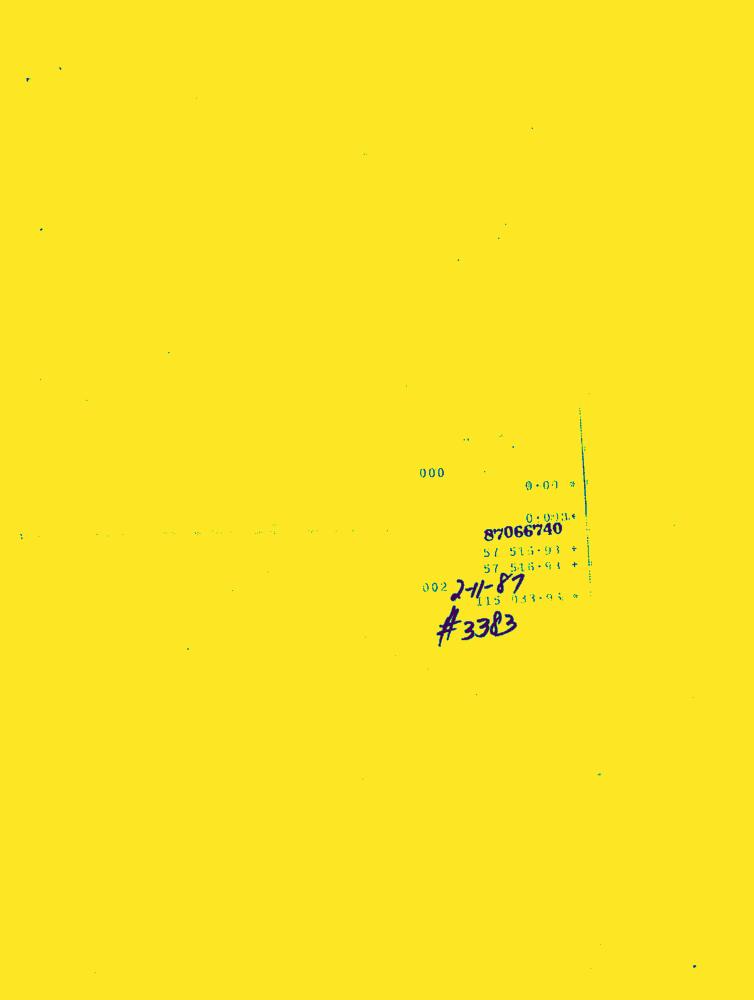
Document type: Invoice-Doc